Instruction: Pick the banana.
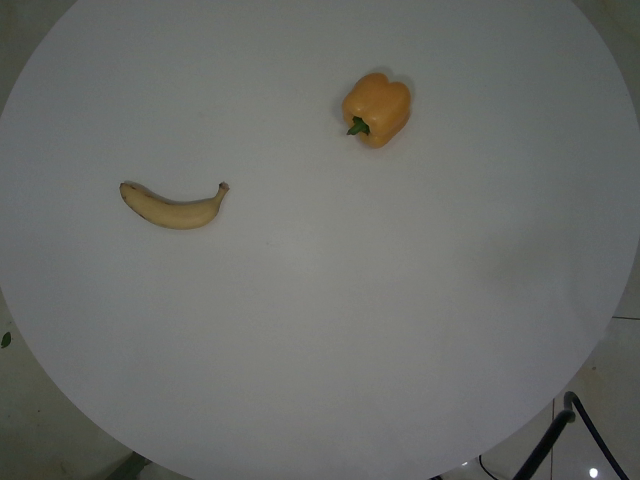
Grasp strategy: vertical